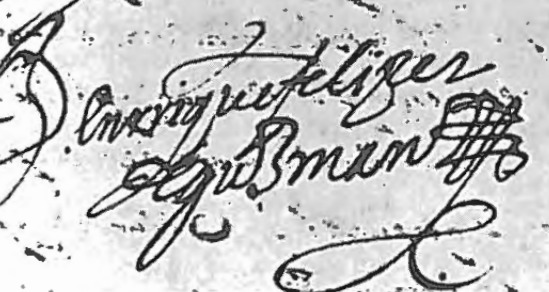
Signature of: enrique felipe de guzmán 2nd count duke of olivares